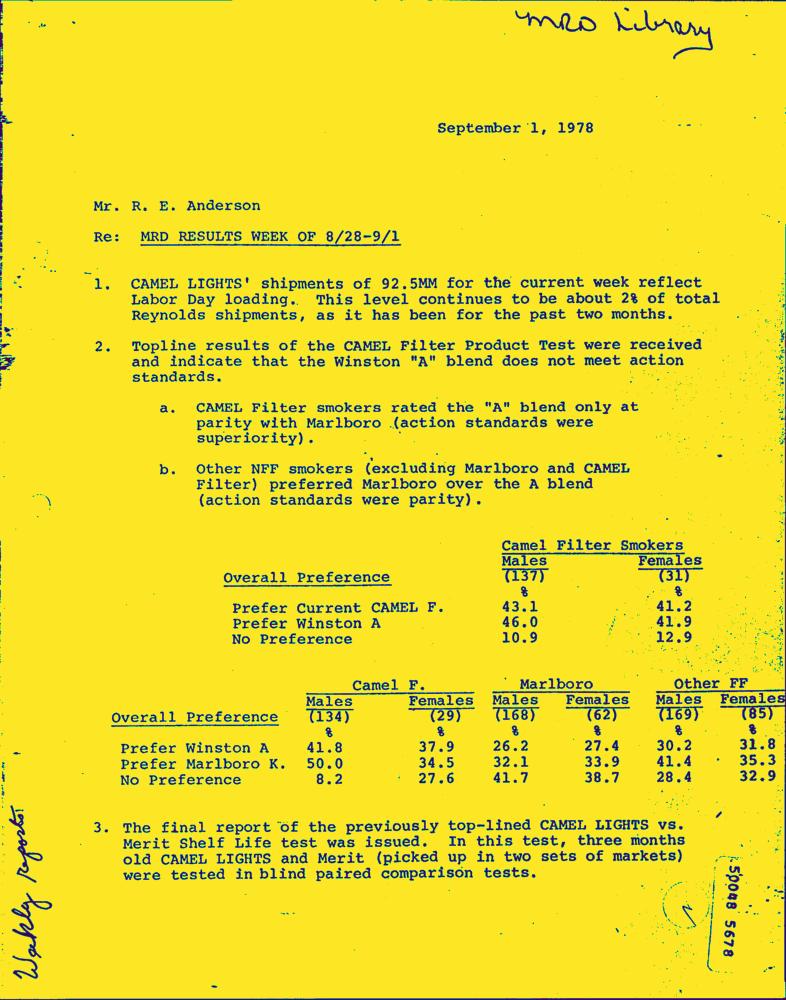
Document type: Letter-Doc